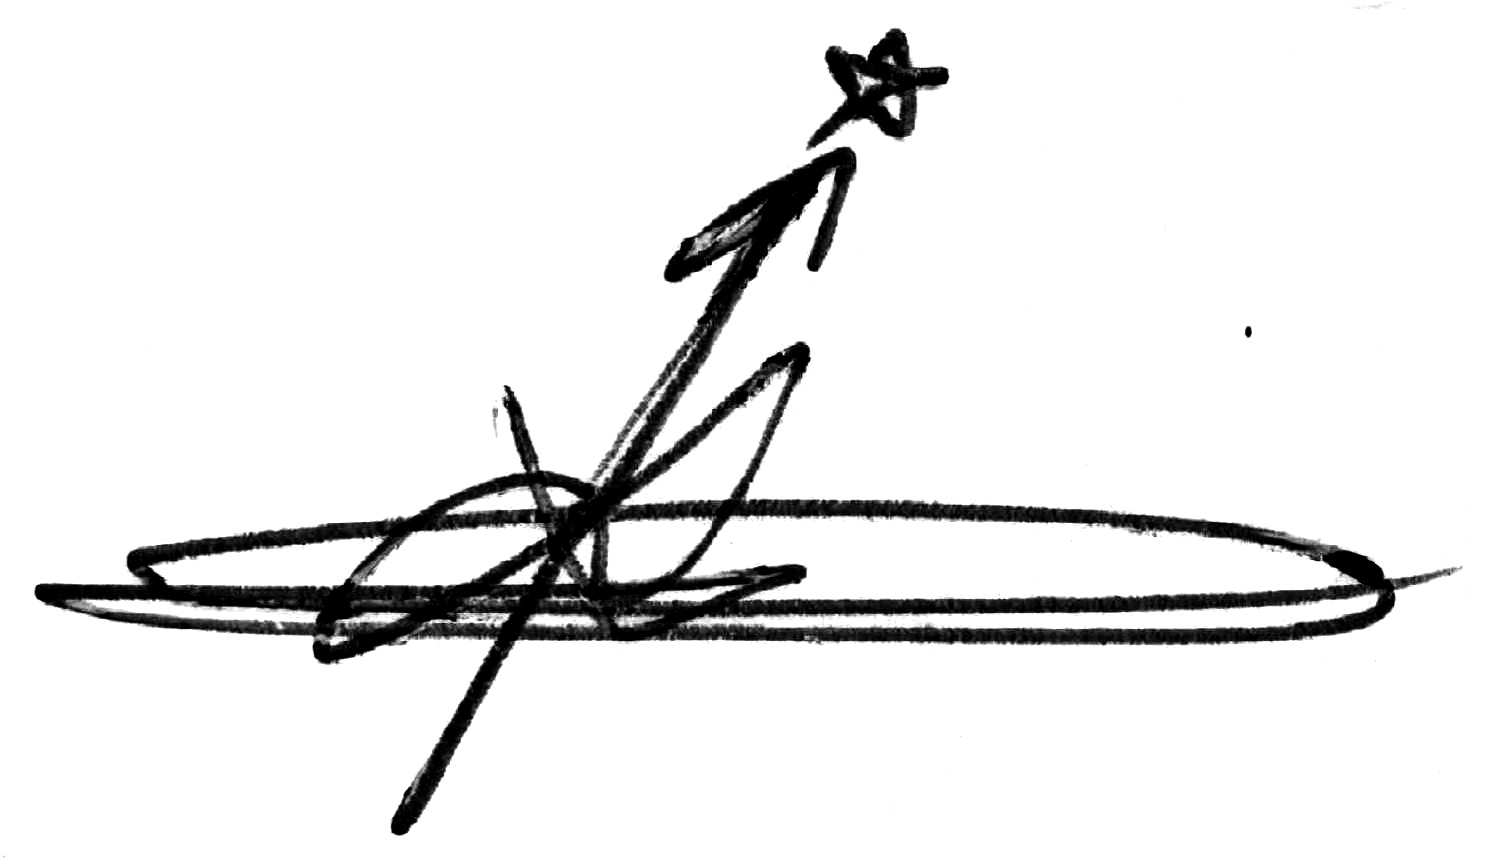
Signature of: zhanna aguzarova